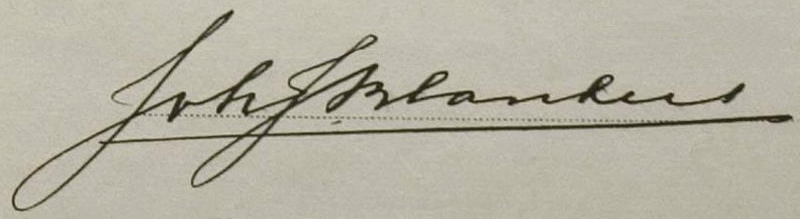
Signature of: joris johannes blankert